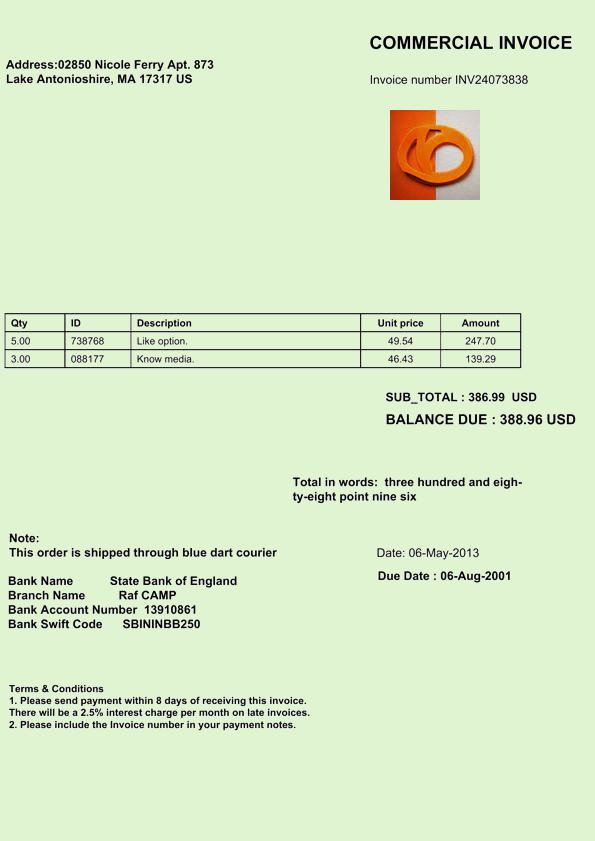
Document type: Invoice